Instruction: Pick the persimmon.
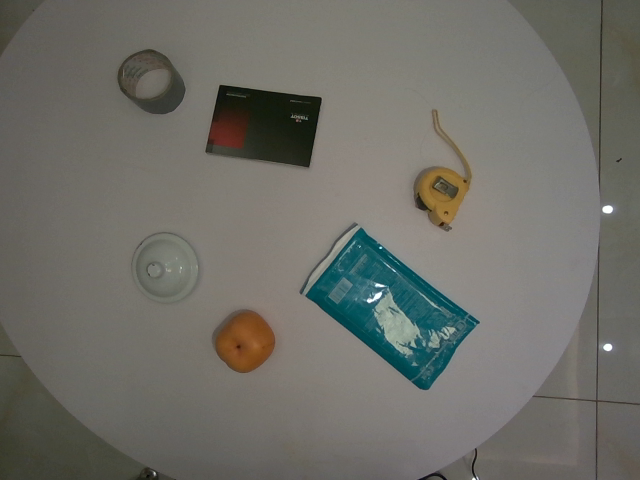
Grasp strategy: vertical